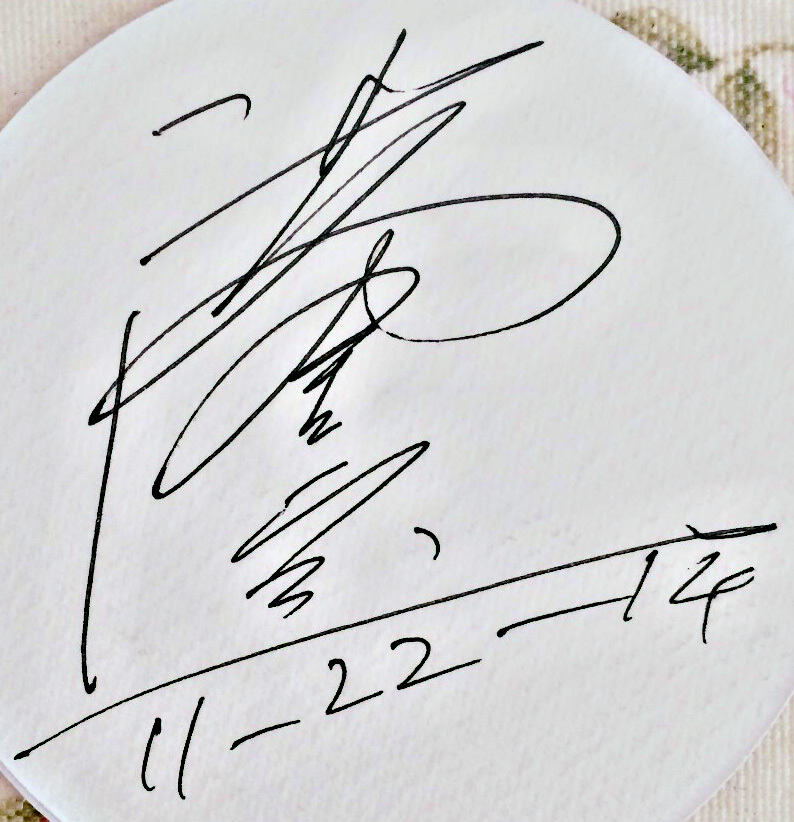
Signature of: sammo hung